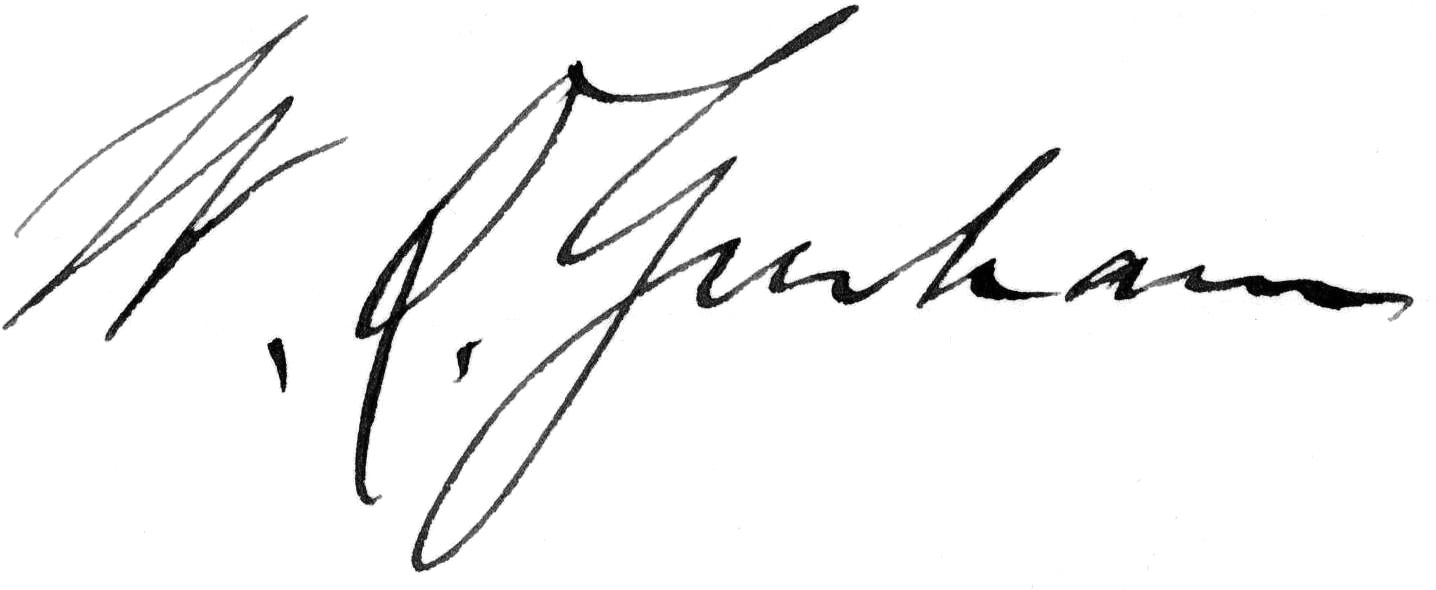
Signature of: walter quintin gresham